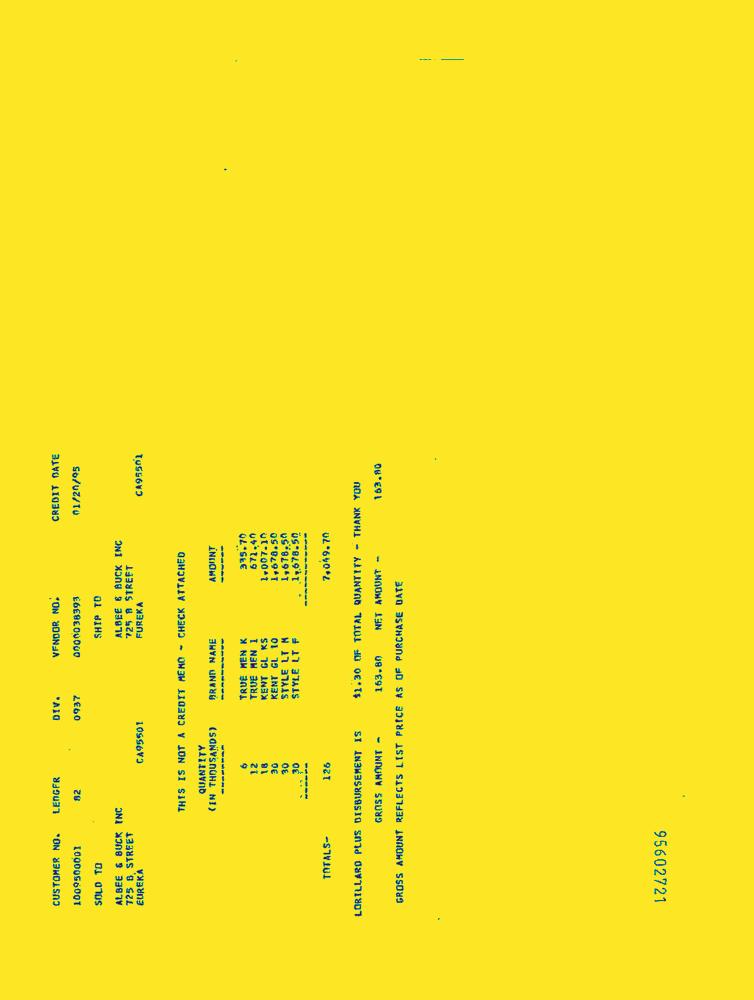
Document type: Invoice-Doc